Question: What are the imaging findings?
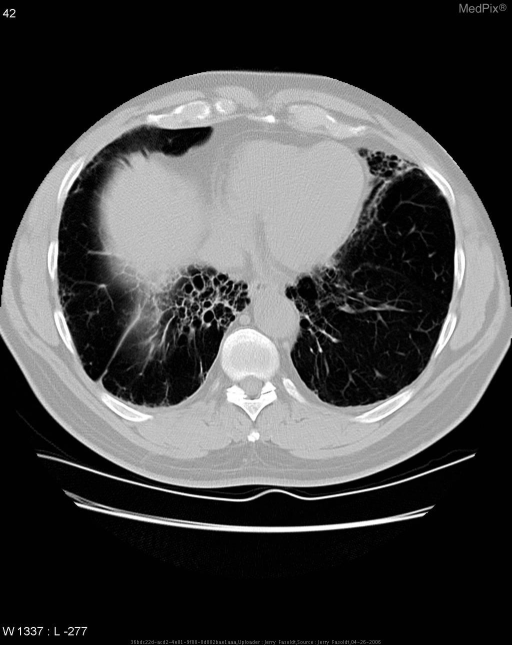
Answer: The imaging shows Pulmonary fibrosis in a bibasilar pattern.  Characterisitc honeycomb pattern commonly seen in interstitial lung disease. Pulmonary fibrosis in bibasilar pattern.  Characteristic honeycomb pattern typically seen in interstitial lung disease..